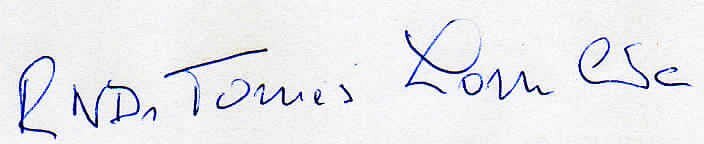
Signature of: tomáš lom